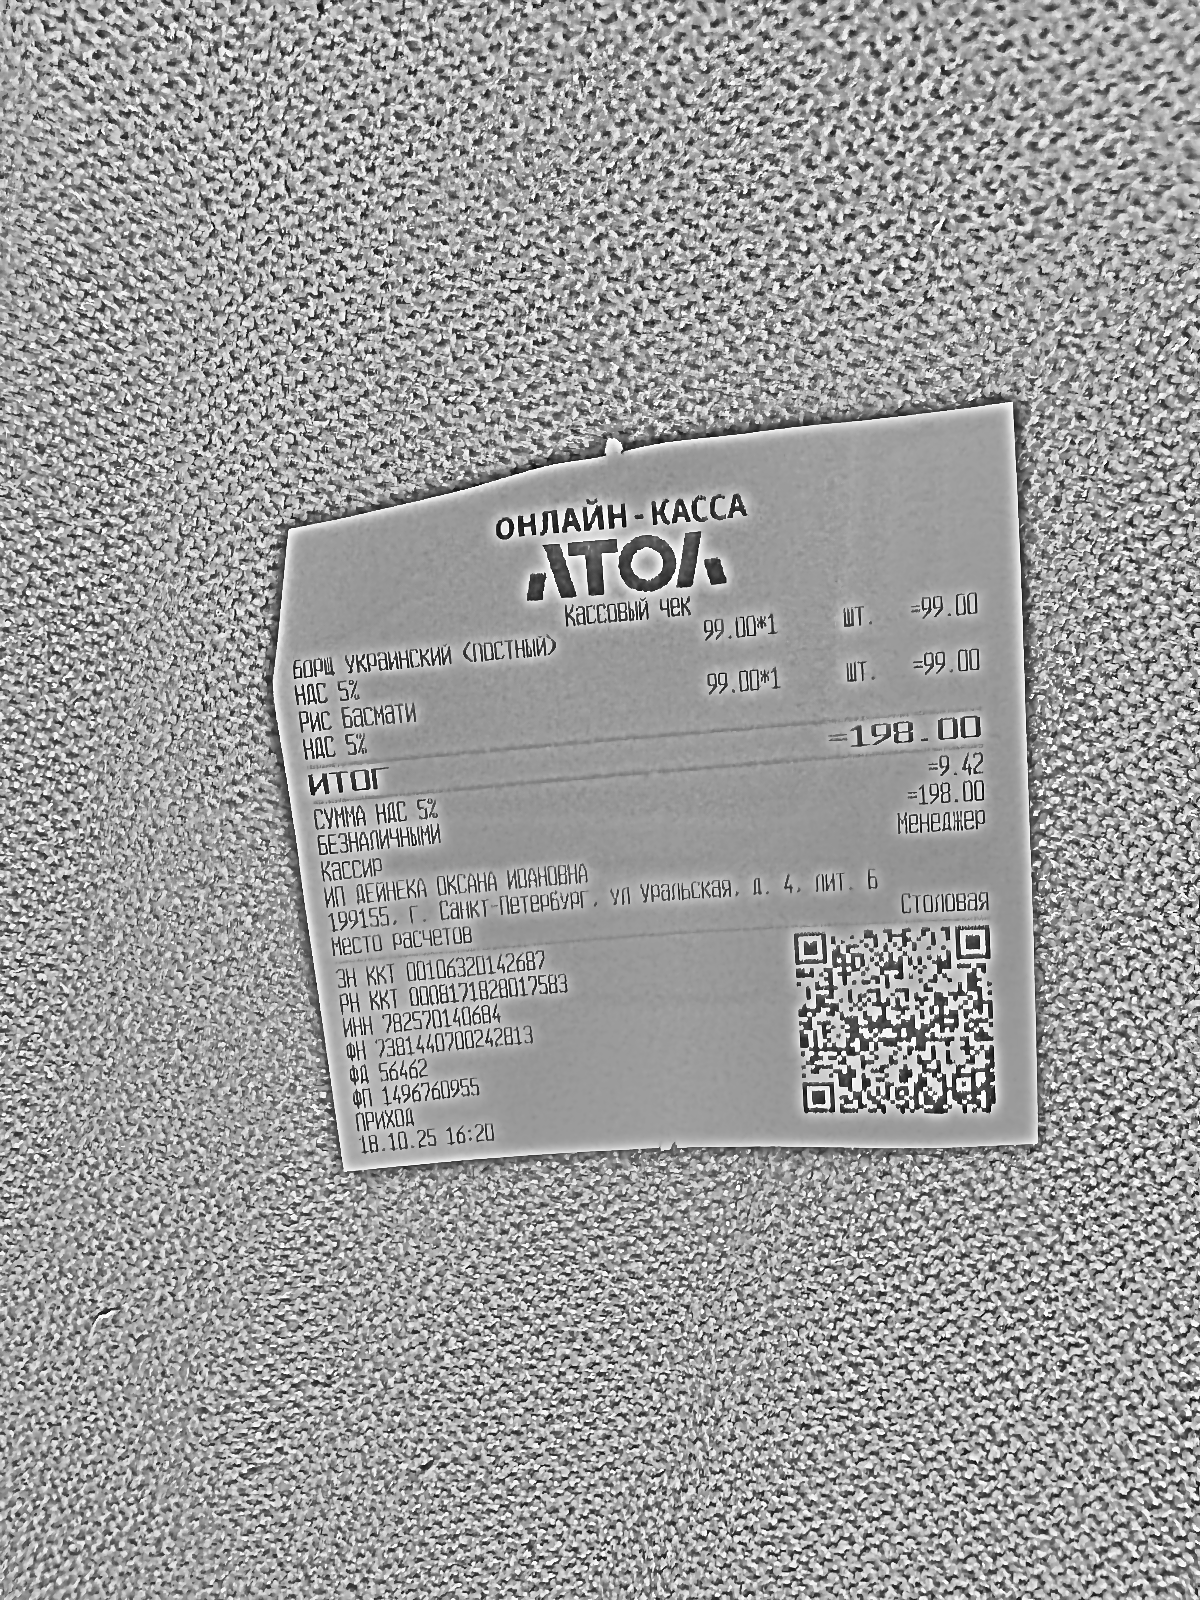
Продавец: ИП ДЕЙНЕКА ОКСАНА ИВАНОВНА
ИНН: 782570140684
Дата: 18.10.25 16:20
Товары: Борщ Украинский (постный); Рис Басмати
Количество: 1; 1
Цена: 99.00; 99.00
Сумма: 99.00; 99.00
Итого: 198.00